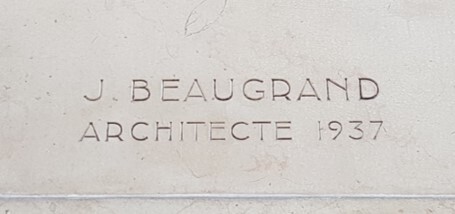
Signature of: jean beaugrand